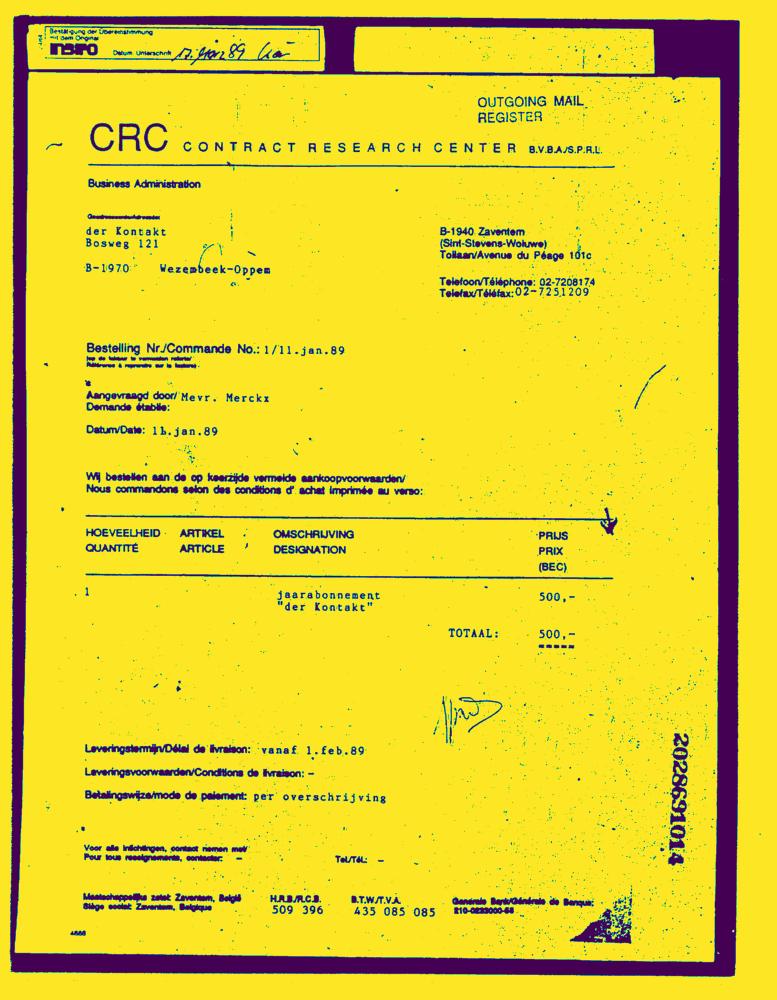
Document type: Invoice-Doc